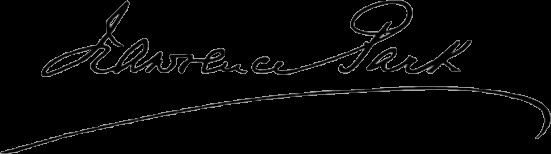
Signature of: lawrence park